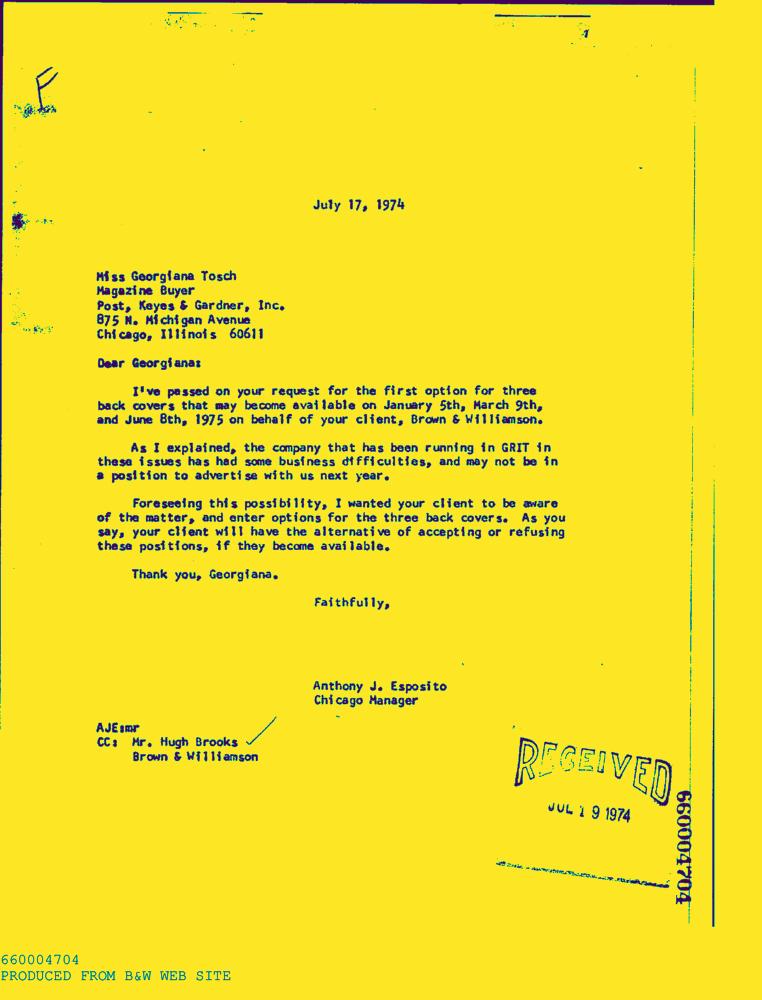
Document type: Letter-Doc